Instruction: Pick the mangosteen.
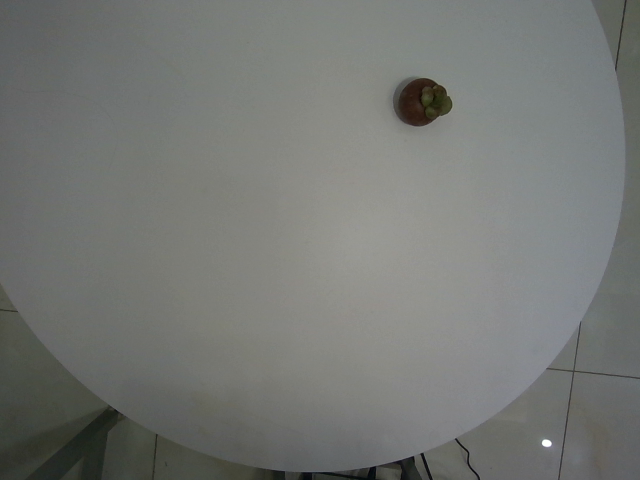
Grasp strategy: vertical